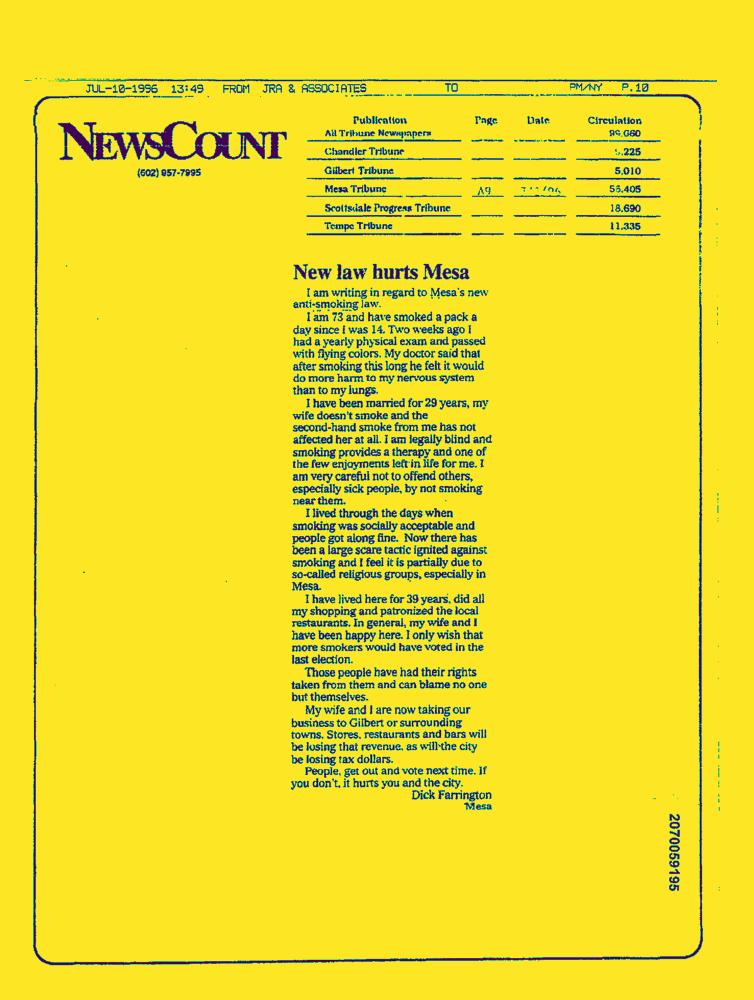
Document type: News-Article